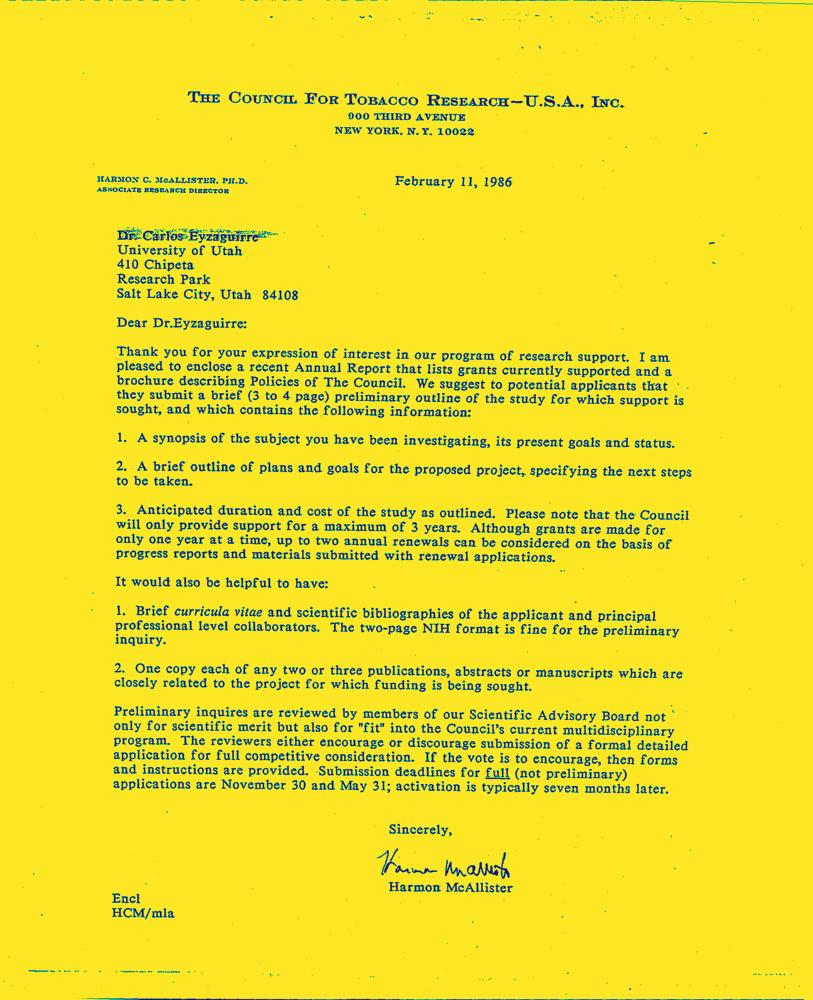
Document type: Letter-Doc